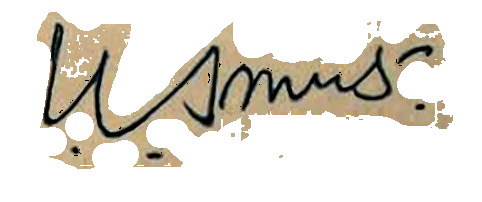
Signature of: jan christiaan smuts